Question: How is the history relevant to the case?
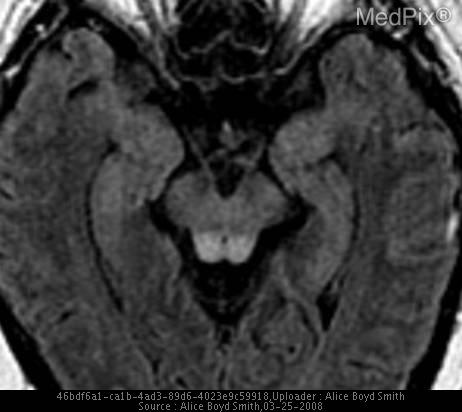
Answer: The patient's history of 52 year old woman with a history of breast cancer, on chemotherapy.  Poor oral intake and now stuporous. is key in understanding the case.